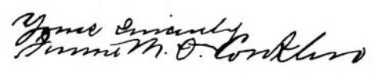
Signature of: jennie maria drinkwater conklin